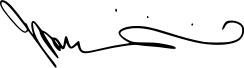
Signature of: taika waititi